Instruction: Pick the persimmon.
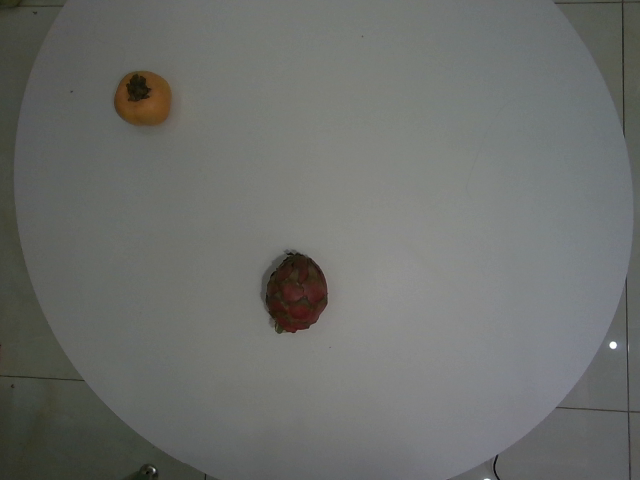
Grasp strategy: vertical